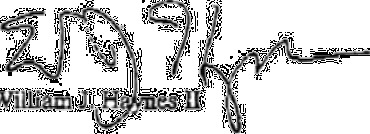
Signature of: william james haynes ii